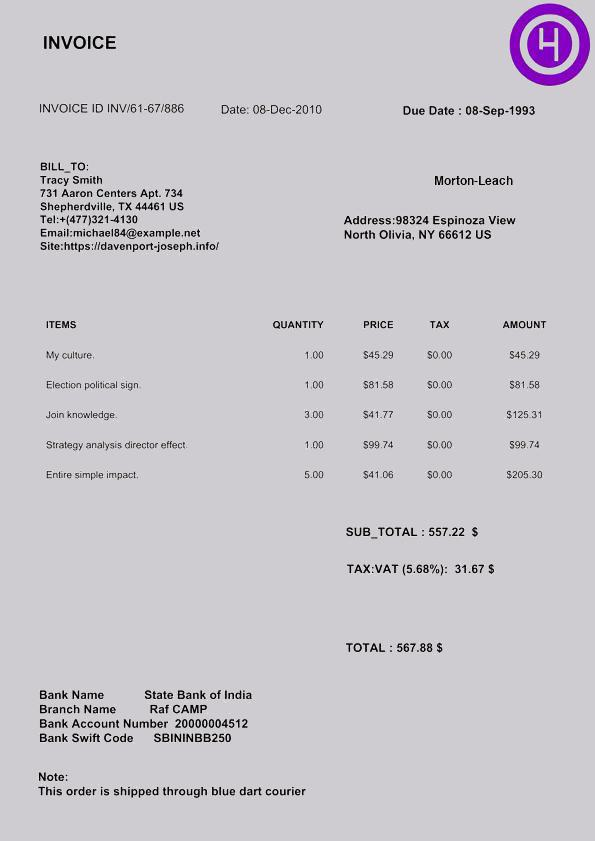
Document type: Invoice